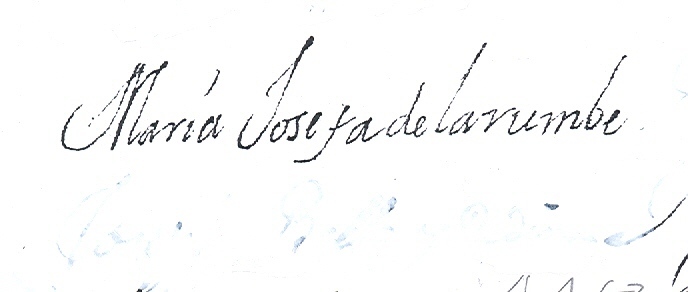
Signature of: maria josefa de larumbe goni